Question: How does the patient history play a role?
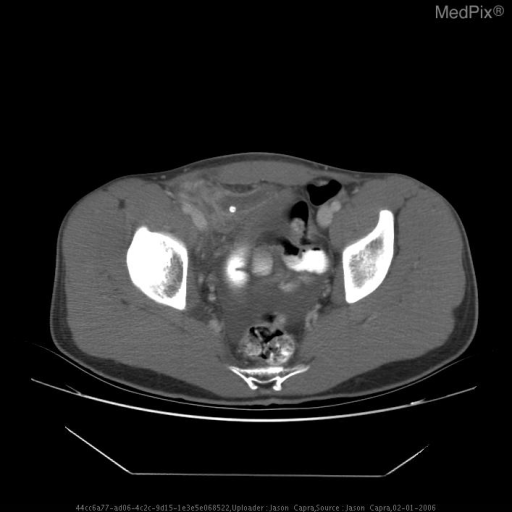
Answer: The patient's history of 18yo man presents to the ER c/o 5d of RLQ abdominal pain and nausea. The patient states that his siblings have had flu-like illnesses recently with nausea and vomiting, so he initially attributed his symptoms to a virus. However, over the last 5 days the pain has progressively worsened. Pain is described as intermittent, stabbing, improved with Tylenol, and aggravated by movement. The patient has never had pain like this before.

ROS: significant for RLQ abdominal pain, nausea, 1 episode of non bloody, non bilious vomiting 2 days prior to admission, and subjective chills. Denies fevers, diarrhea, hematochezia, or dysuria. is key in understanding the case.